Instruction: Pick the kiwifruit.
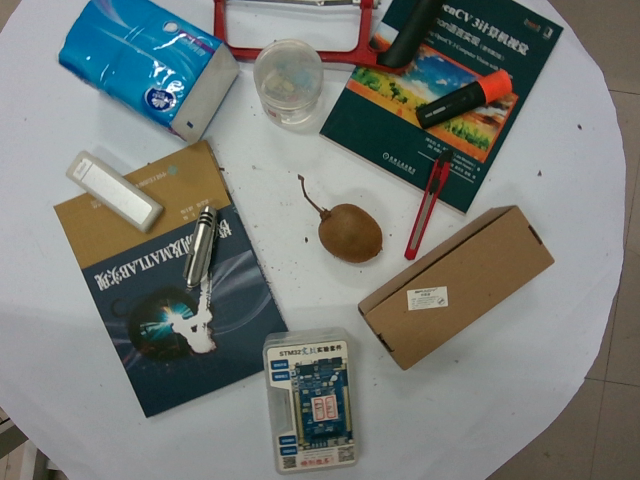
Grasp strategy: vertical